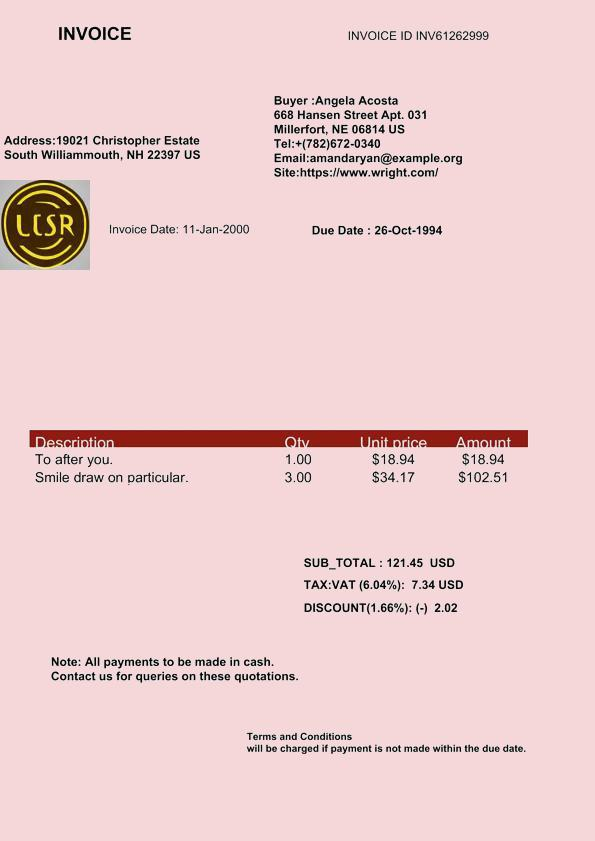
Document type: Invoice